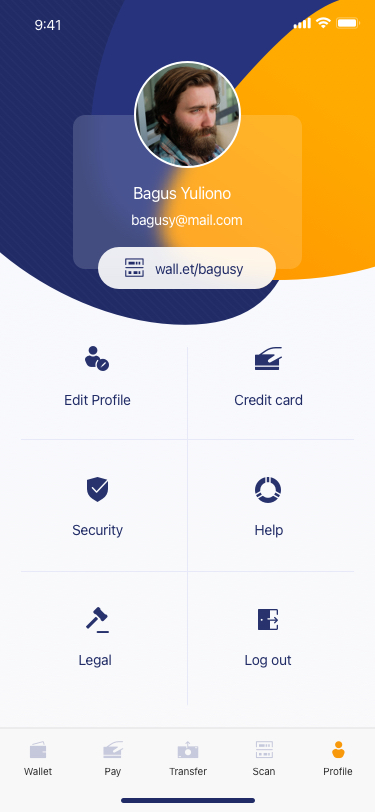
Text in this UI design:
Bagus Yuliono
bagusy@mail.com
wall.et/bagusy
Edit Profile
Credit card
Security
Help
Legal
Log out